Question: How is the property described in the document?
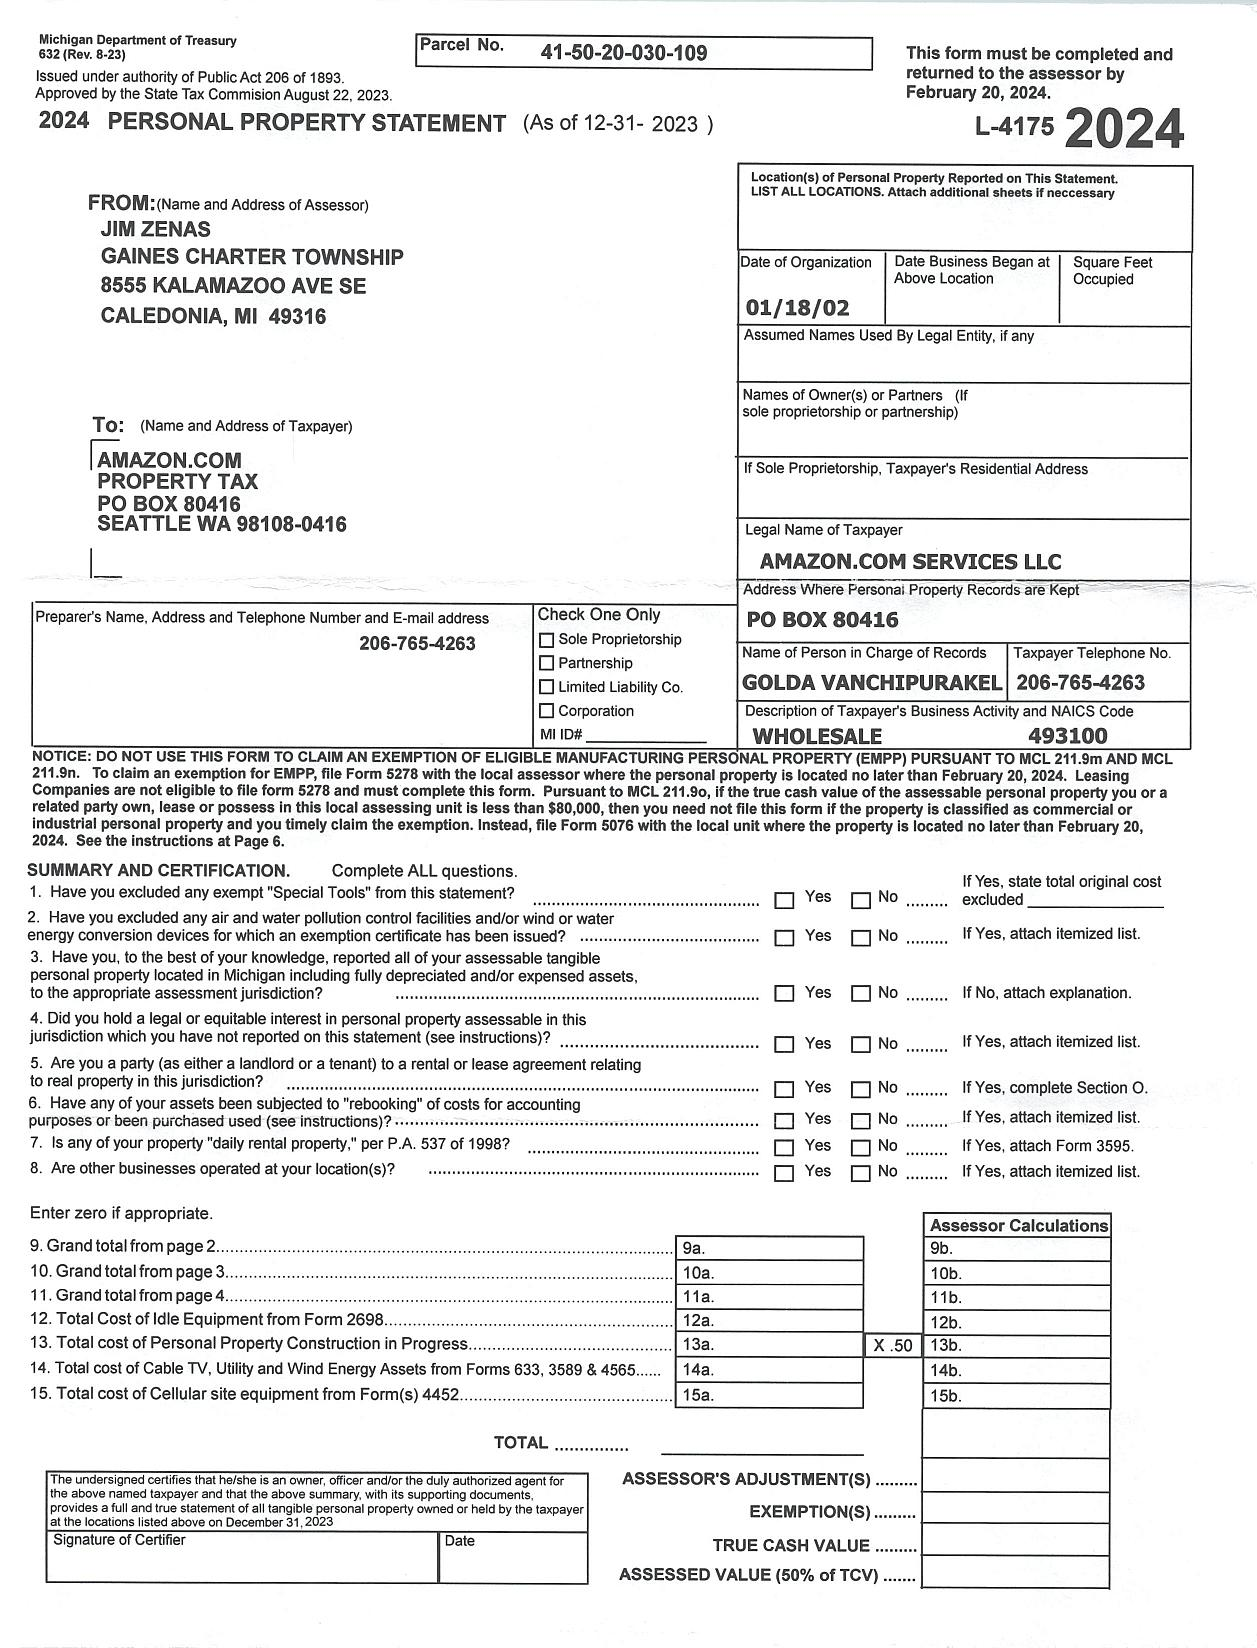
Answer: "WHOLESALE"